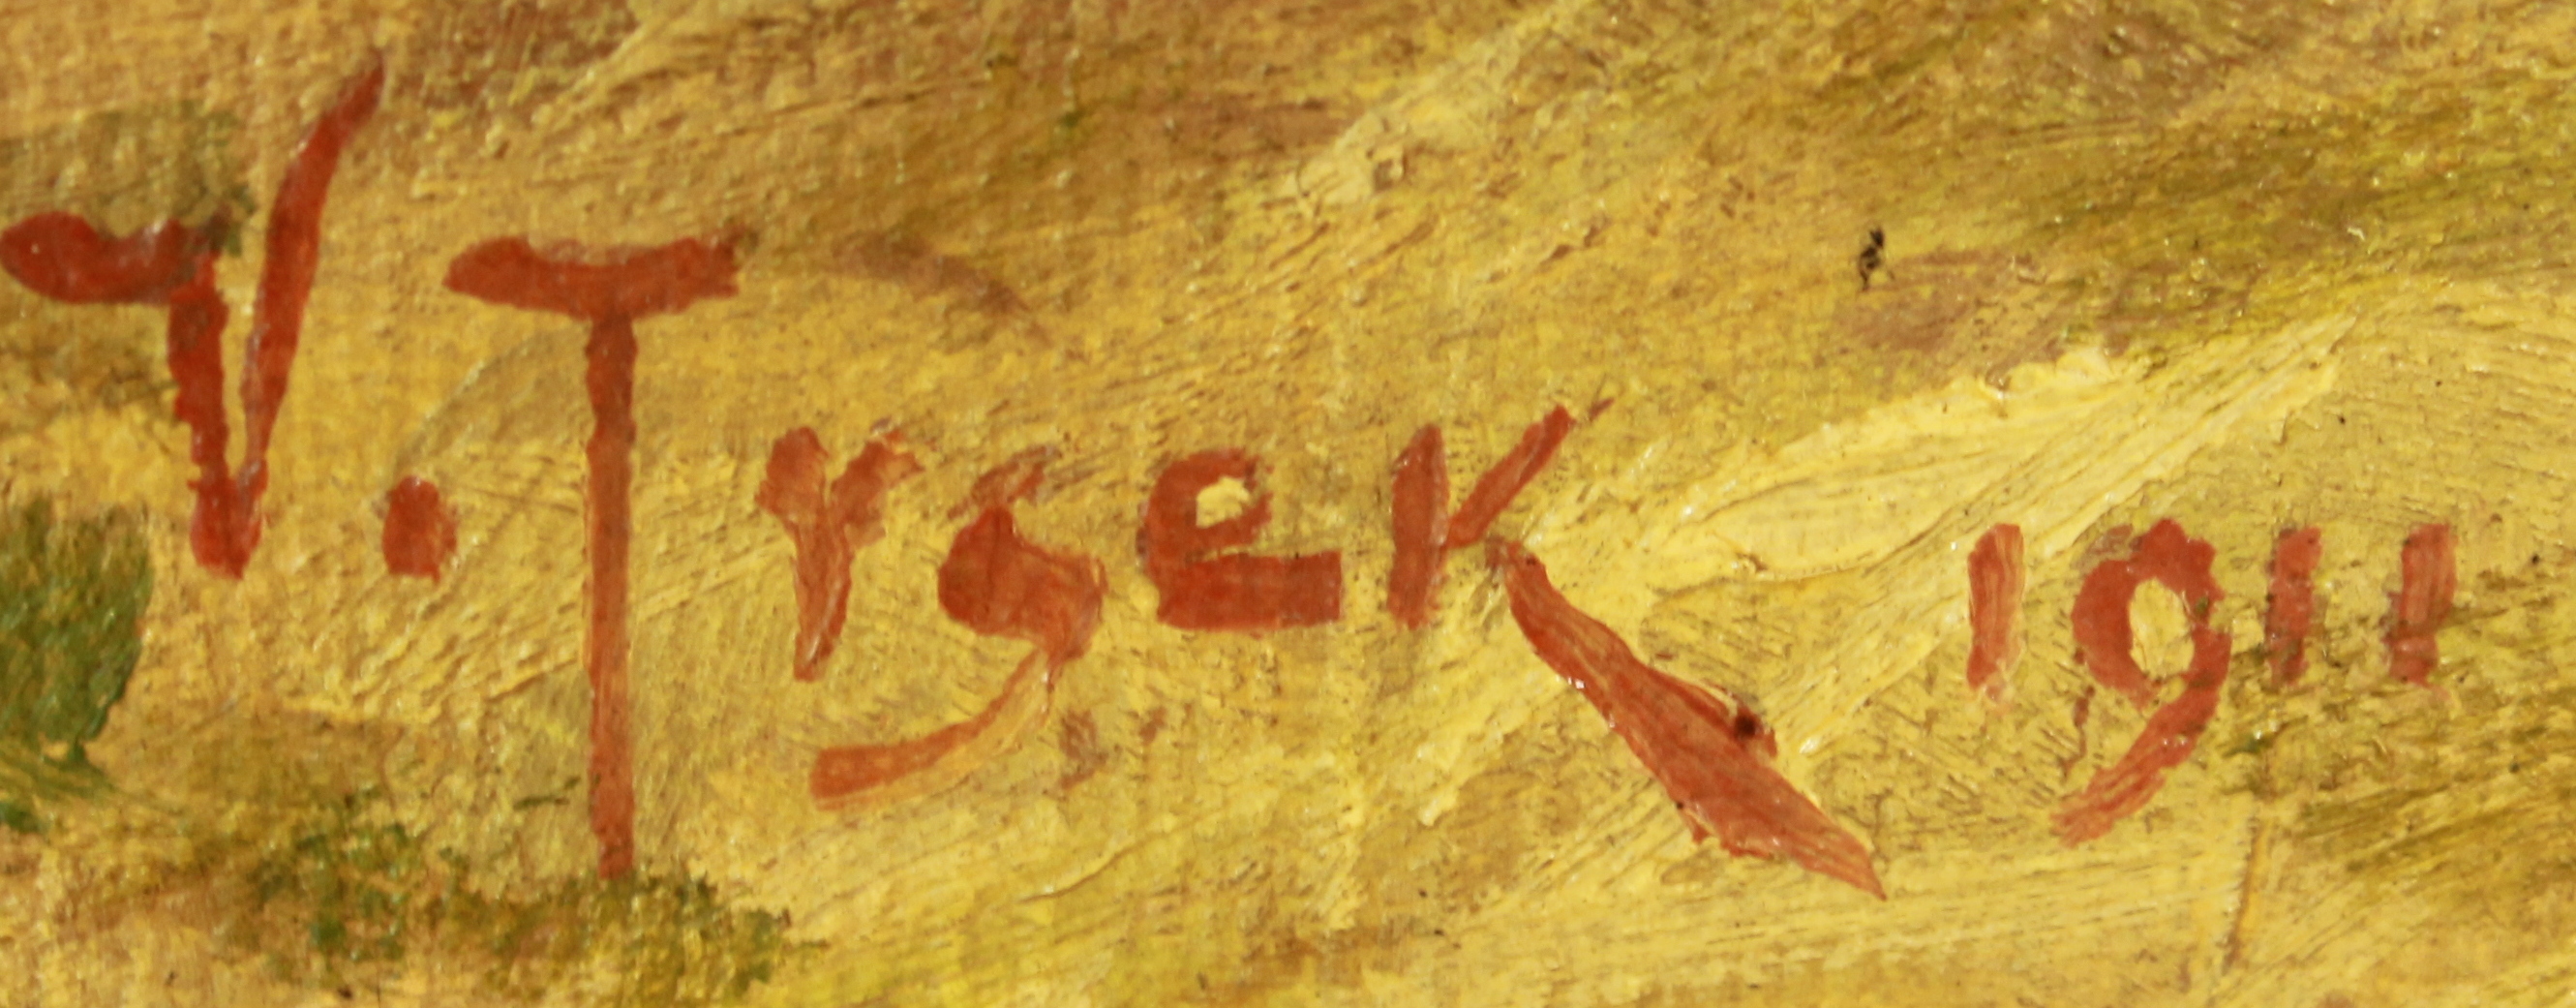
Signature of: vilém trsek